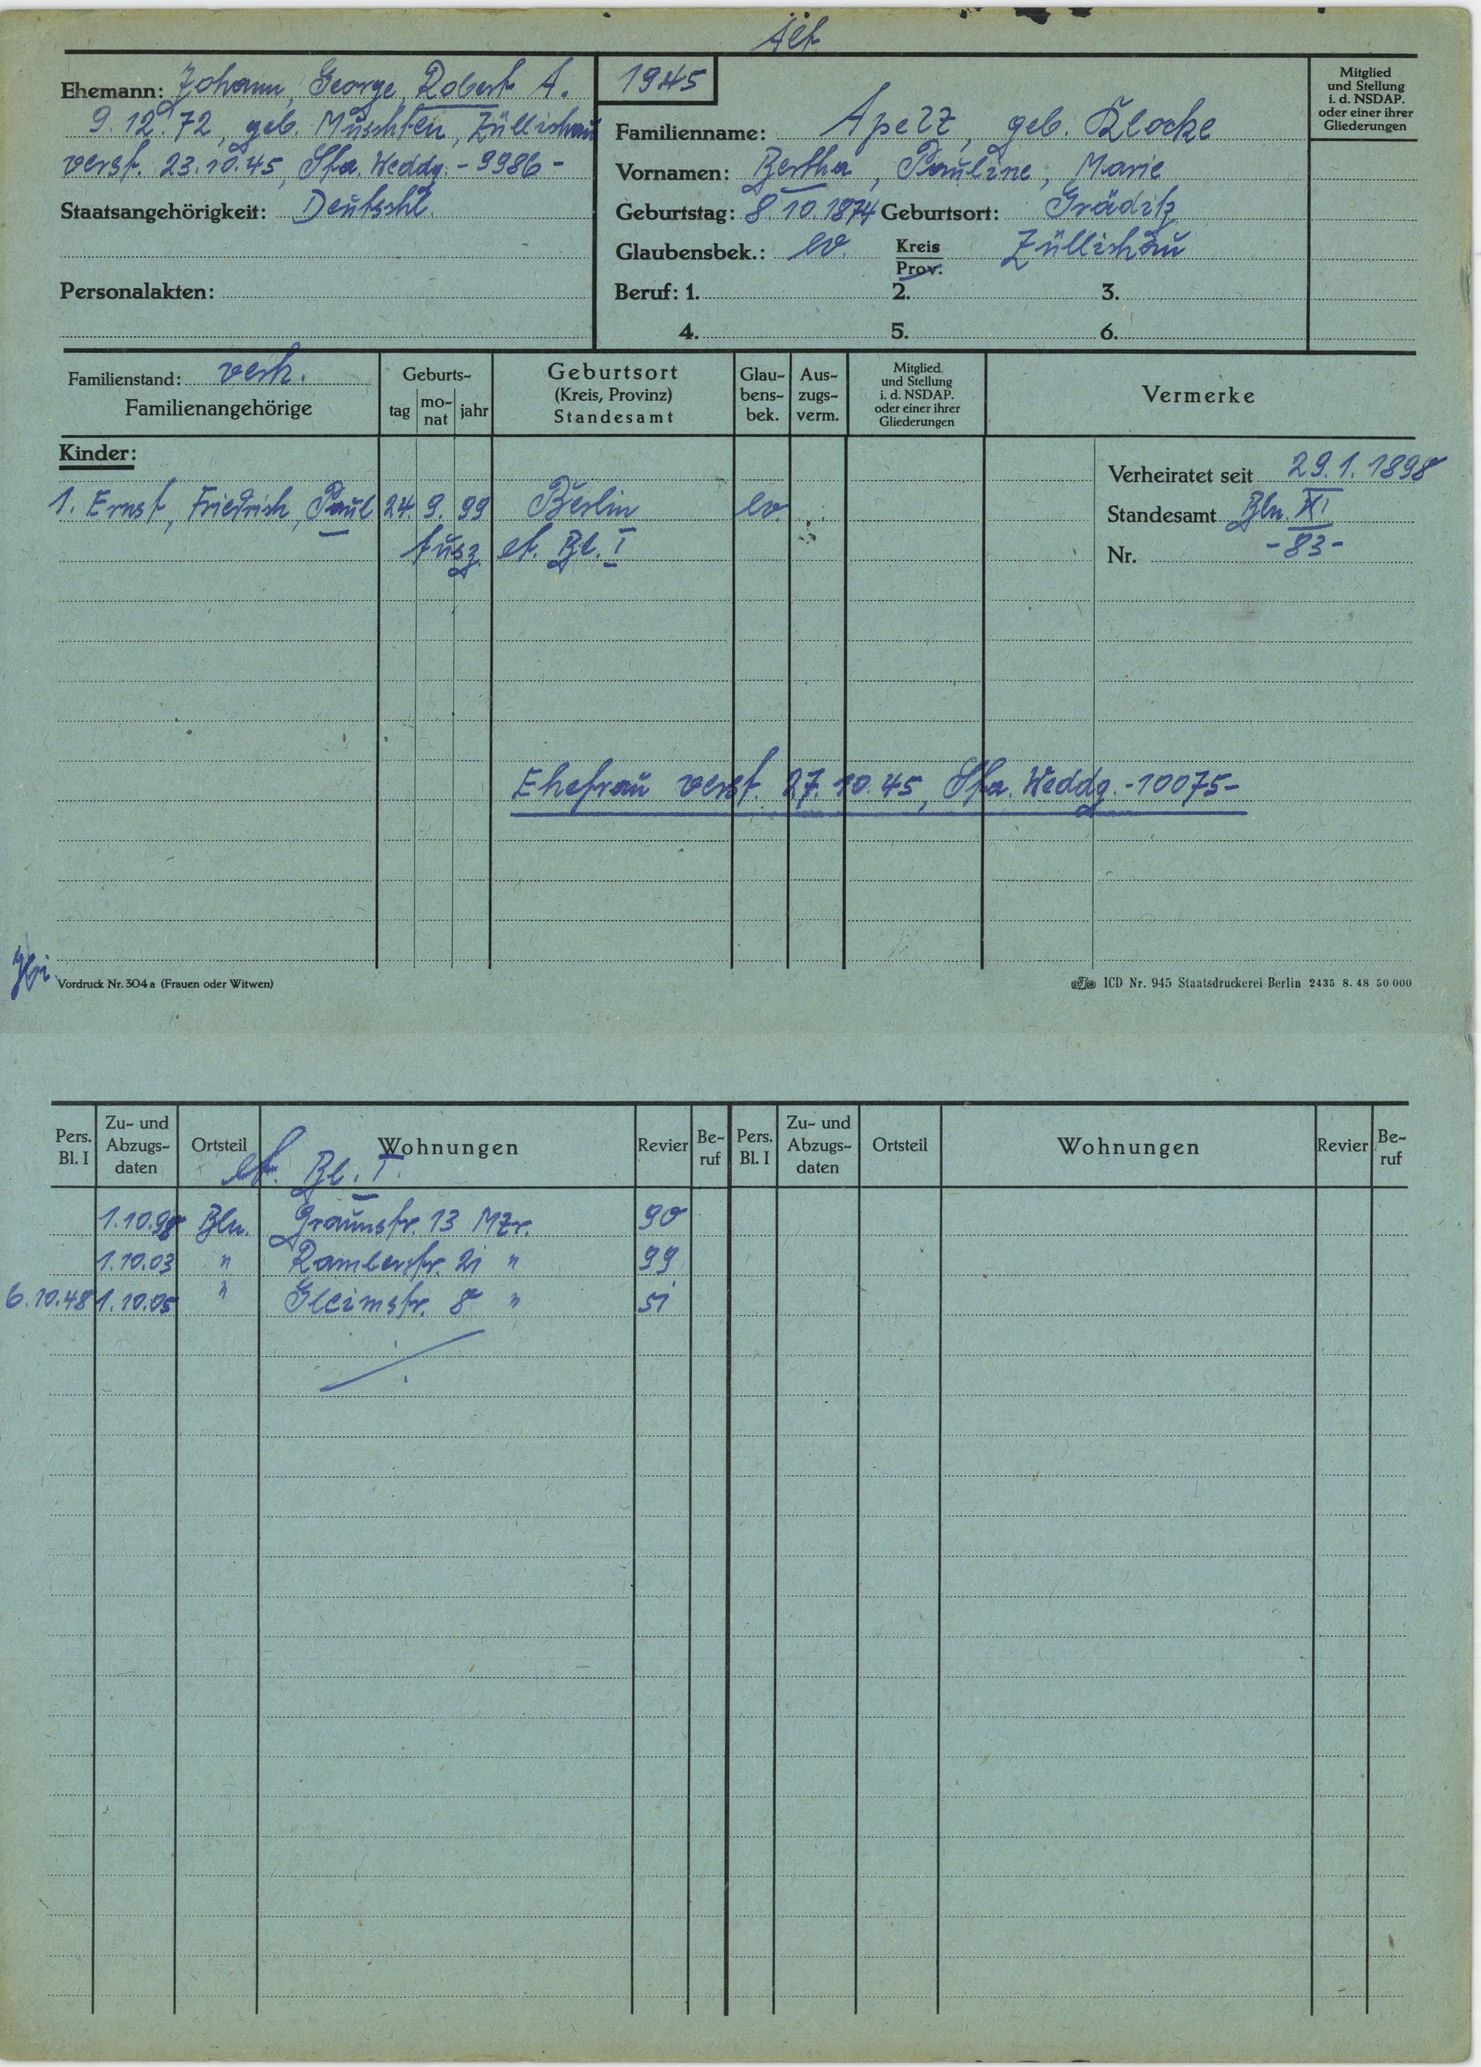
Apelt, geb. Klocke